Question: What is the name of the tenant mentioned in the document?
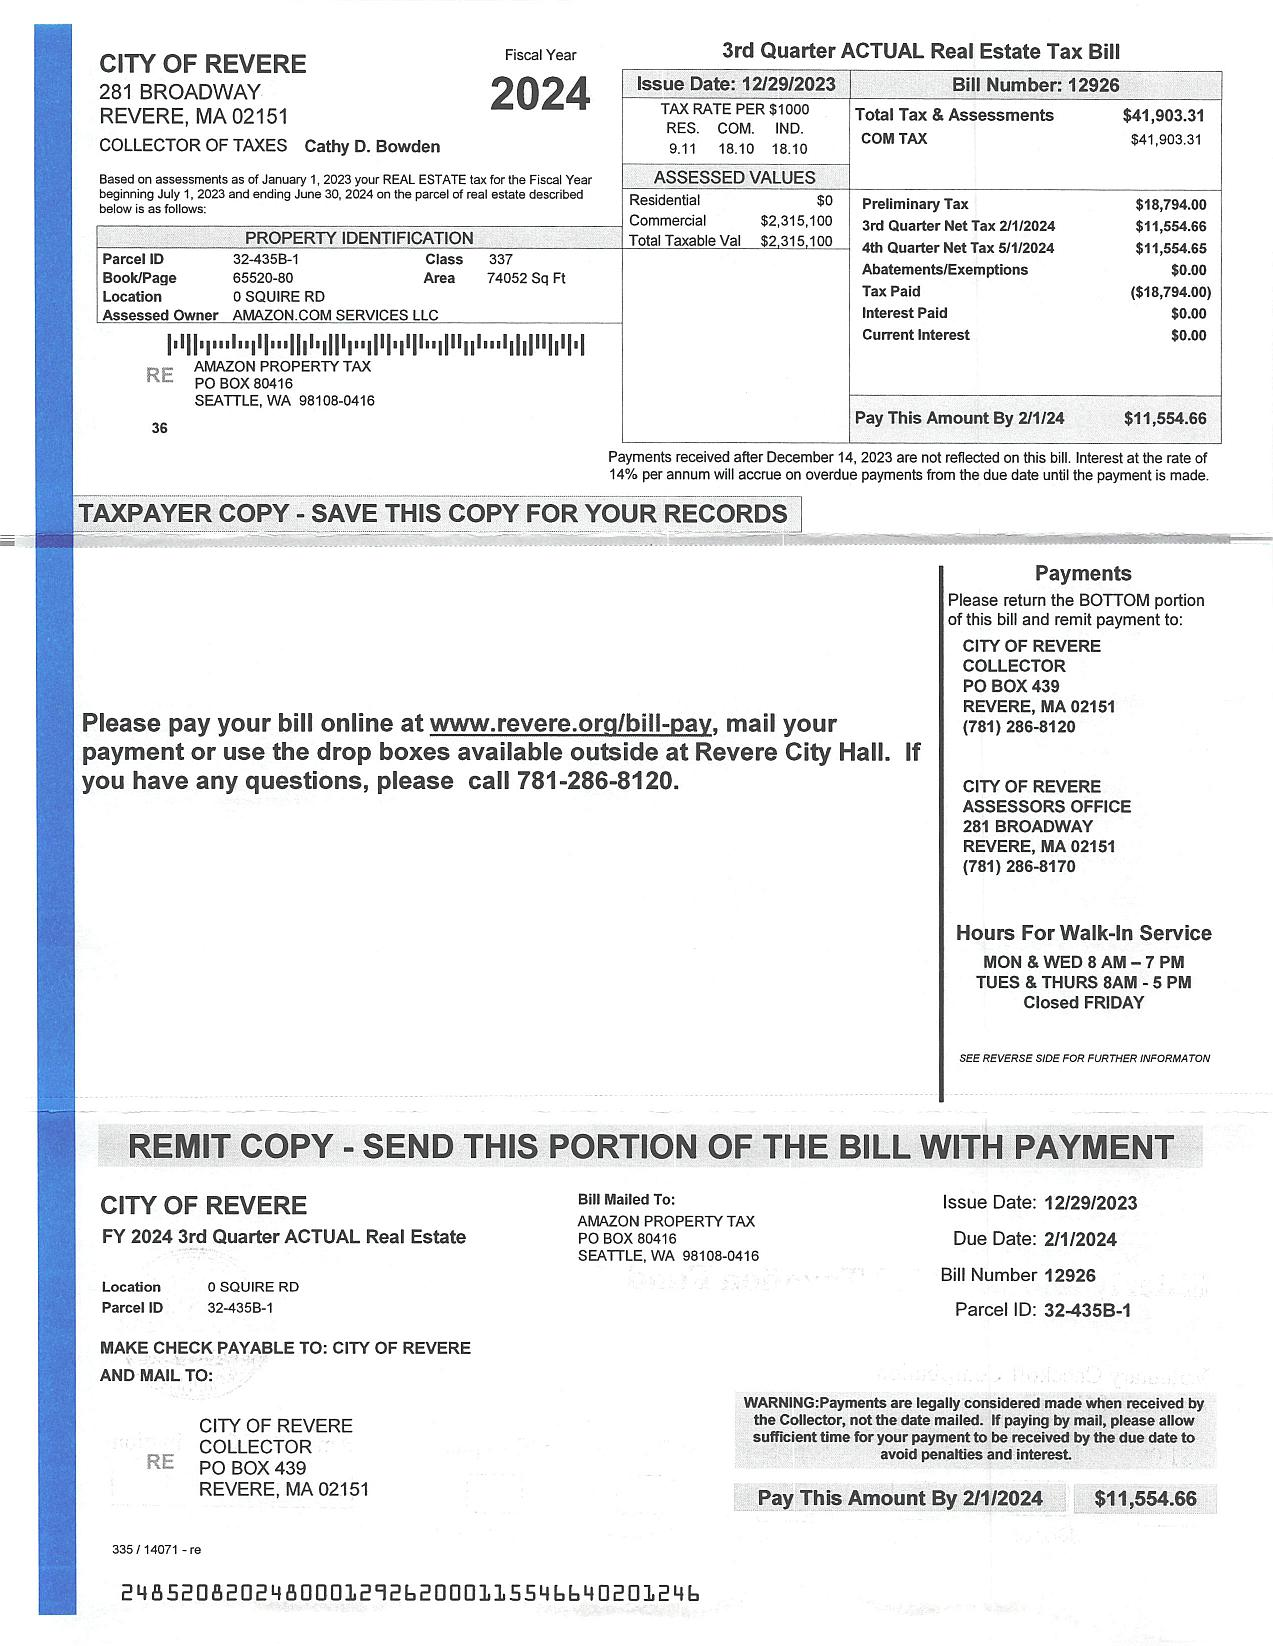
Answer: "AMAZON.COM SERVICES LLC"